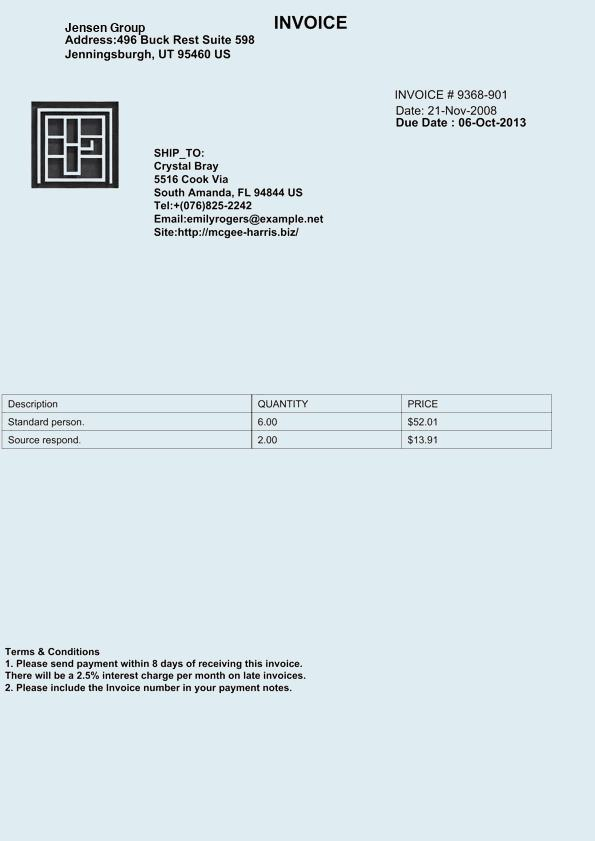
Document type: Invoice